Question: What are the imaging findings?
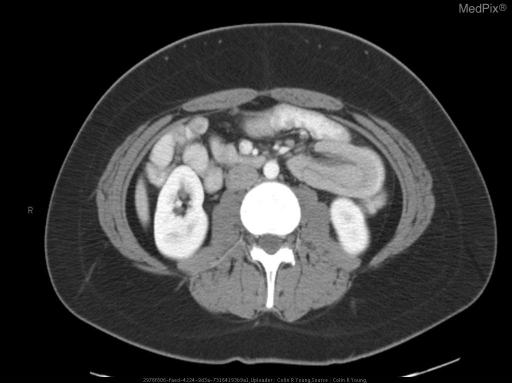
Answer: The imaging shows Contrast enhanced axial CT of the abdomen demonstrates extraluminal mesenteric fat located around a proximal jejununal segment (intussusceptum) telescoping into the lumen of an adjacent and more distal jejunal segment (intussuscipiens). Jejunojejunal intussusception.